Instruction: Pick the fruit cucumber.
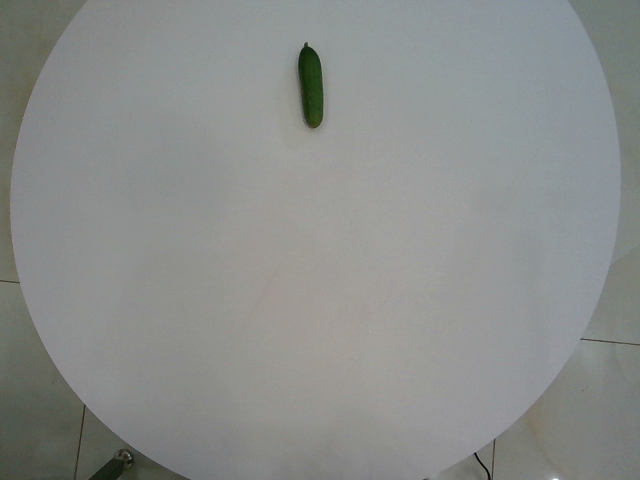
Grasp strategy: vertical